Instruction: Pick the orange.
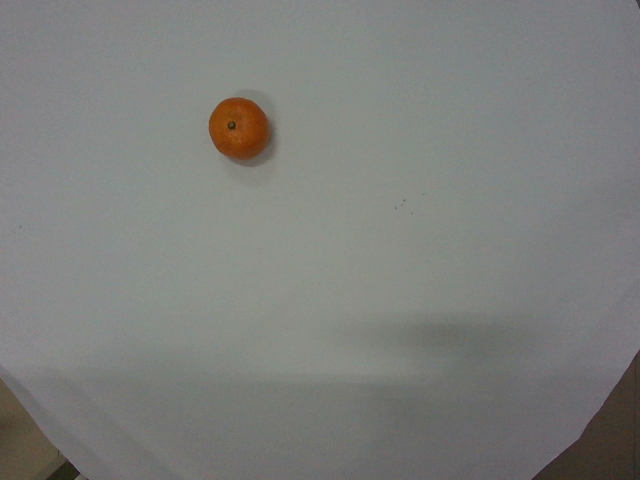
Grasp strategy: vertical